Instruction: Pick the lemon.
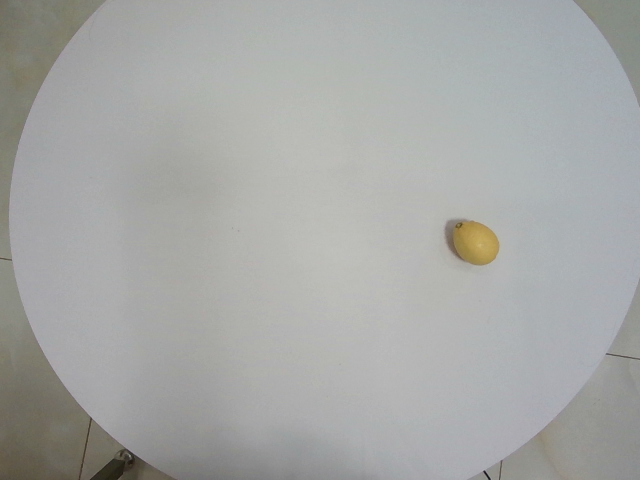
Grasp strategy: vertical